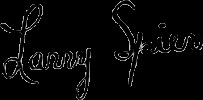
Signature of: larry spier